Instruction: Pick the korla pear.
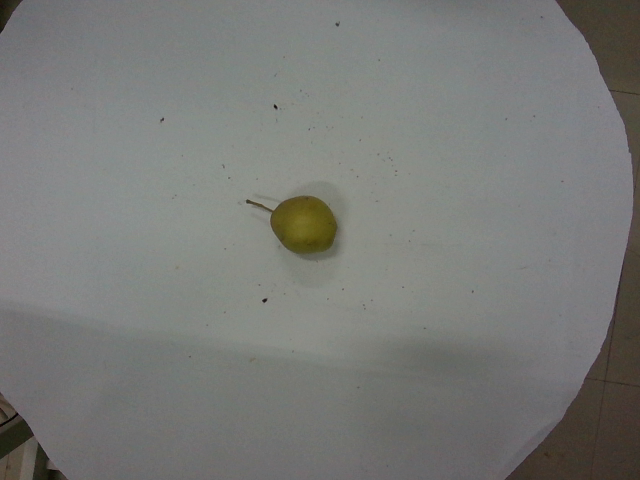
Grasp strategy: vertical